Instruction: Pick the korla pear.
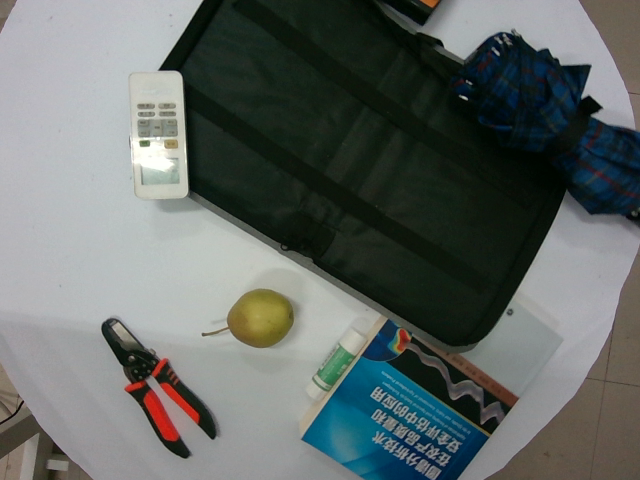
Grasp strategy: vertical